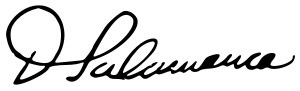
Signature of: daniel salamanca urey